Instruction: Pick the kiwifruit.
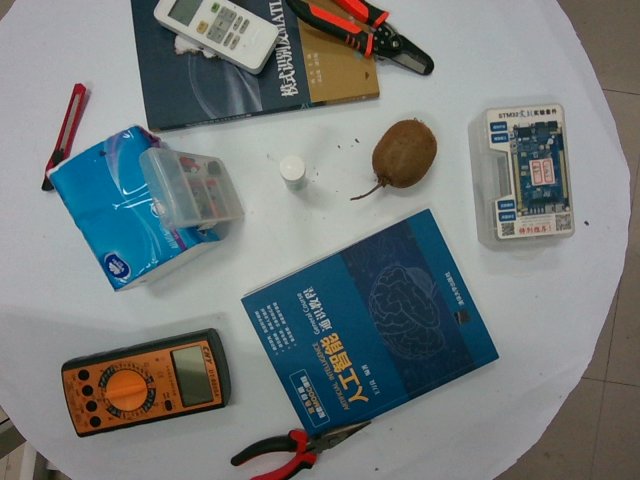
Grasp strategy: vertical